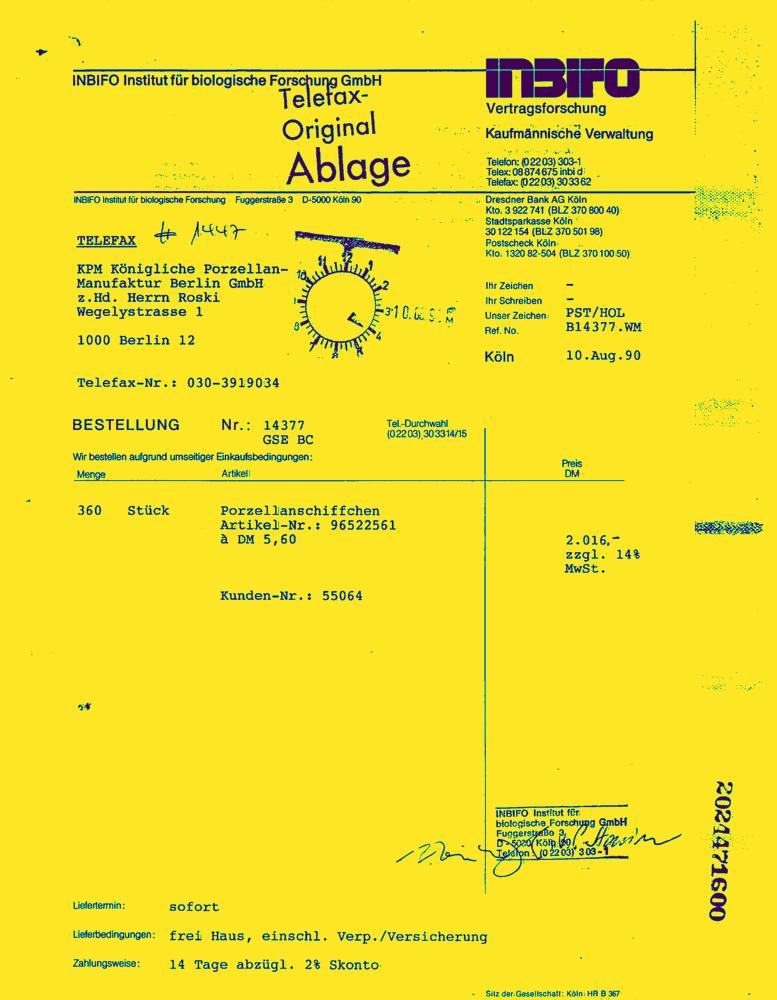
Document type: Invoice-Doc